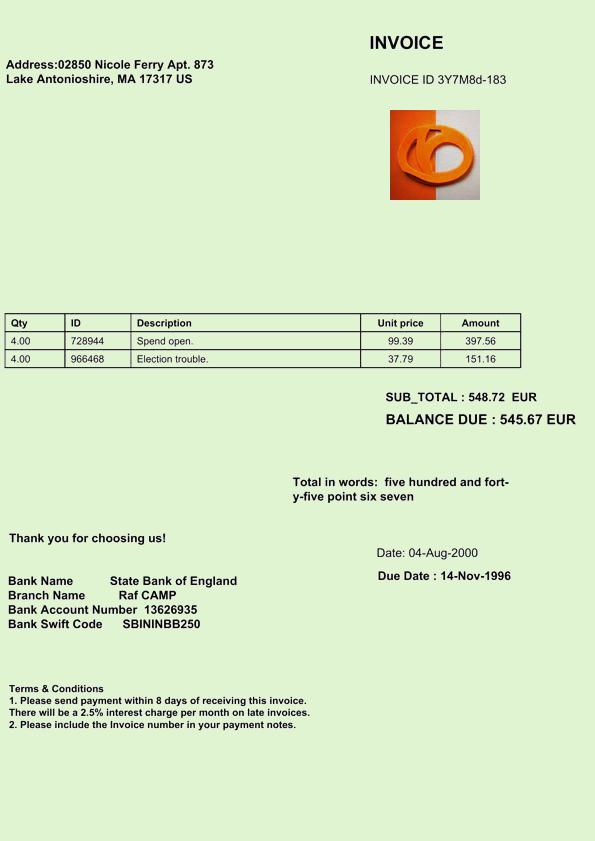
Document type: Invoice